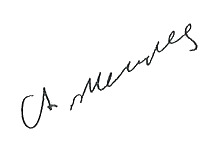
Signature of: adnan menderes